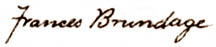
Signature of: frances brundage